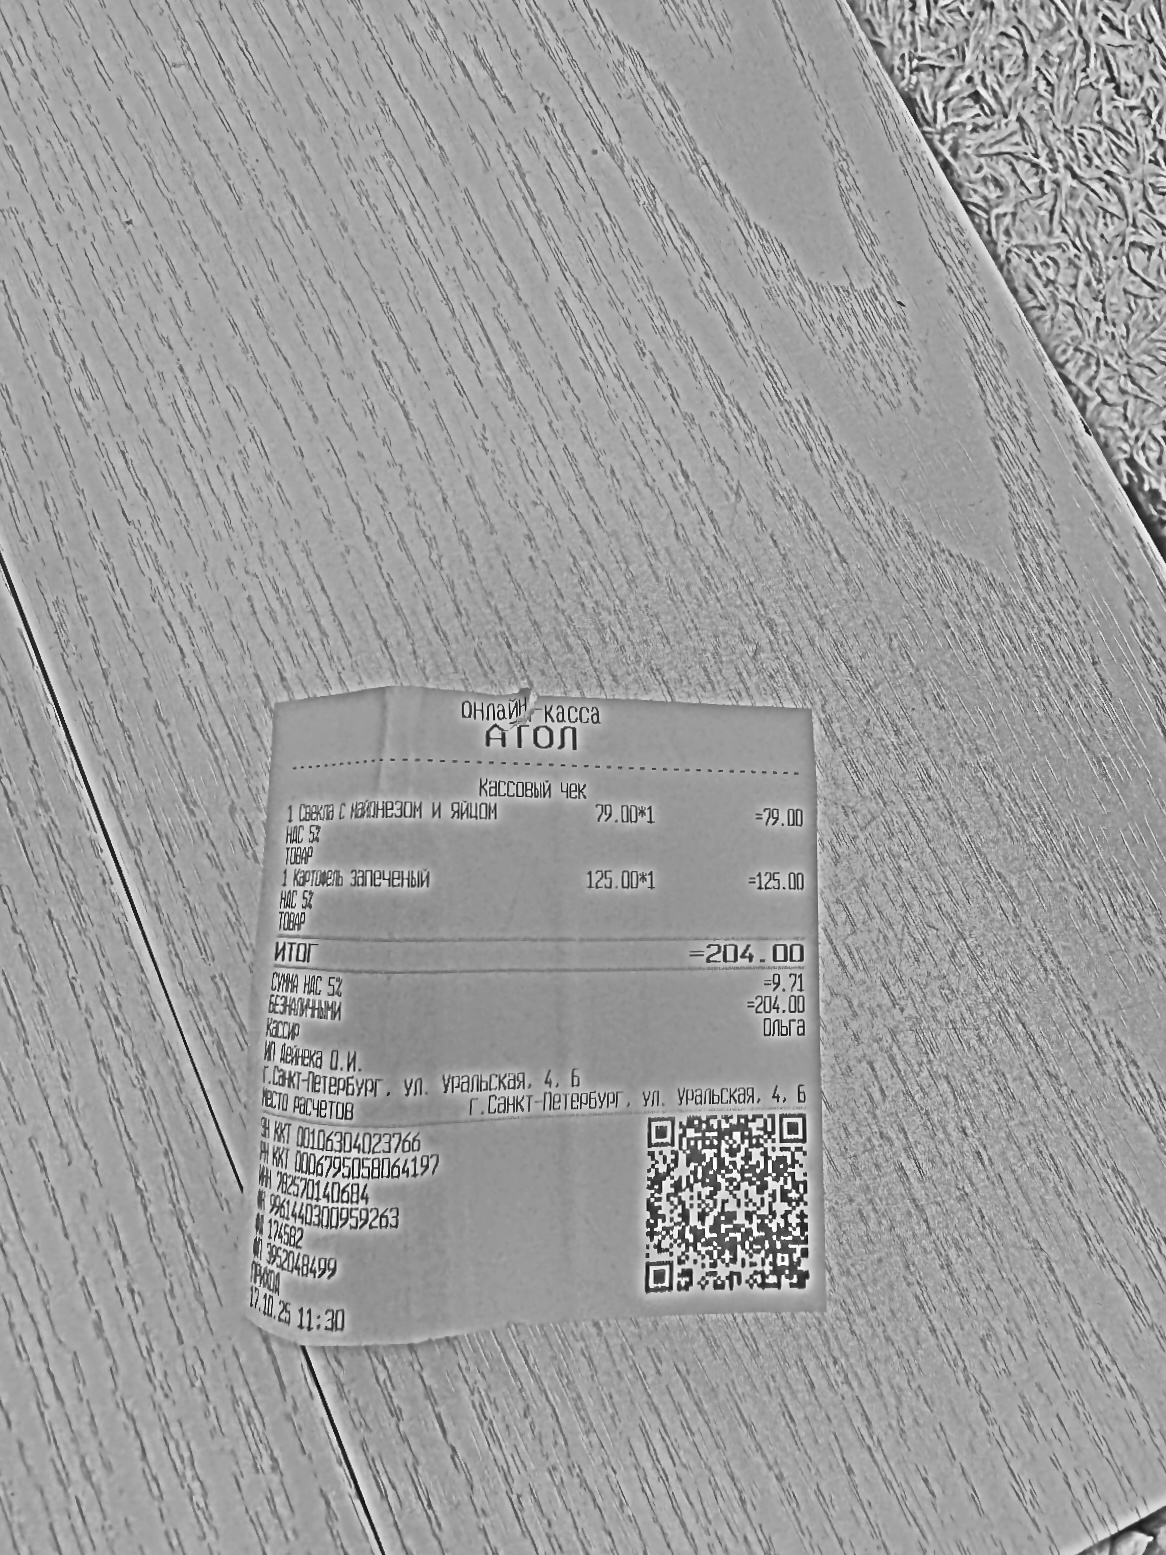
Продавец: ИП Дейнека О.И.
ИНН: 782570140684
Дата: 17.10.25
Товары: 1 Свекла с майонезом и яйцом; 1 Картофель запеченый
Количество: 1; 1
Цена: 79.00; 125.00
Сумма: 79.00; 125.00
Итого: 204.00